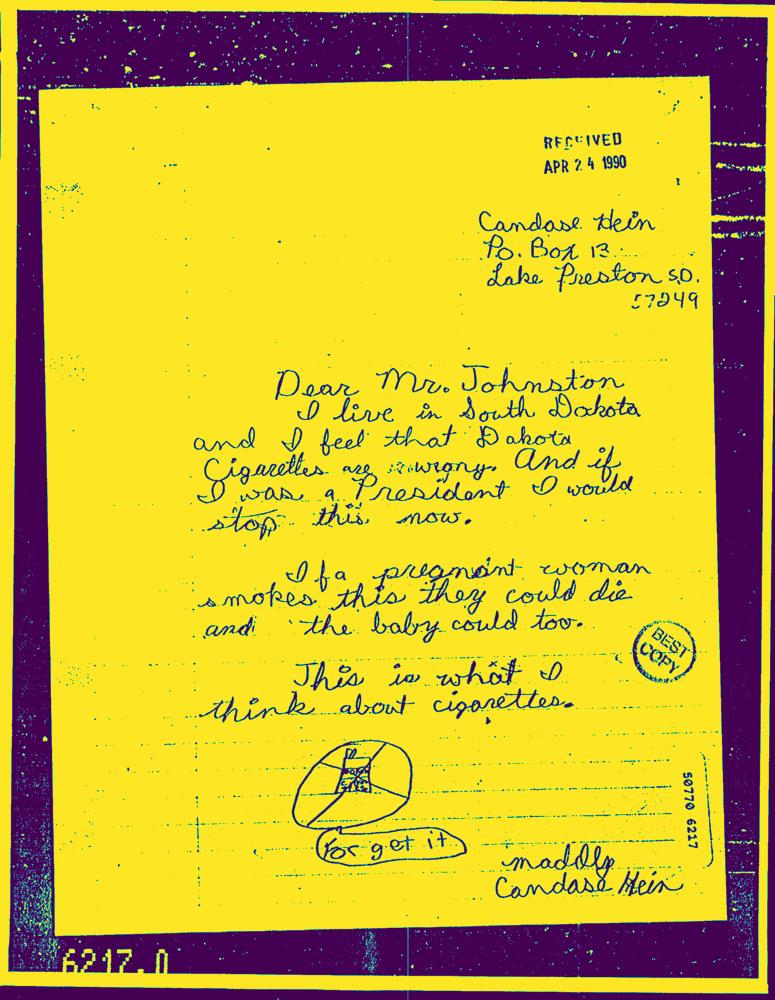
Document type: Hand-Written